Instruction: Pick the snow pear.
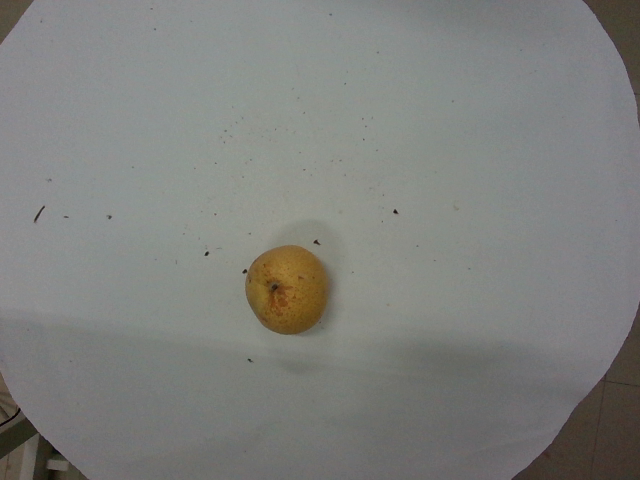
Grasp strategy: vertical